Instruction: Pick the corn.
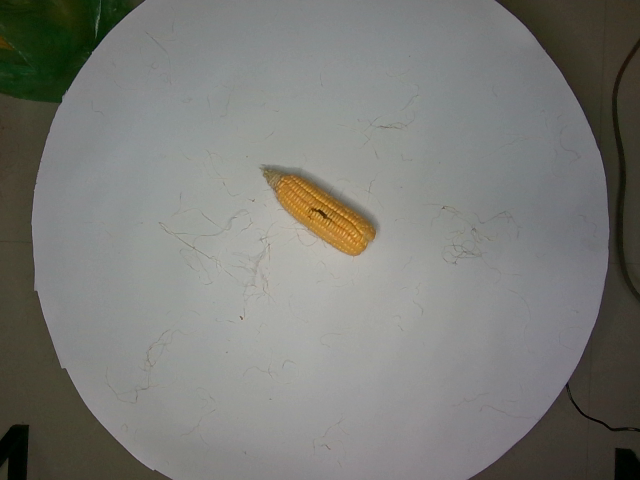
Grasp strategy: vertical